Question: What appears to be the issue?
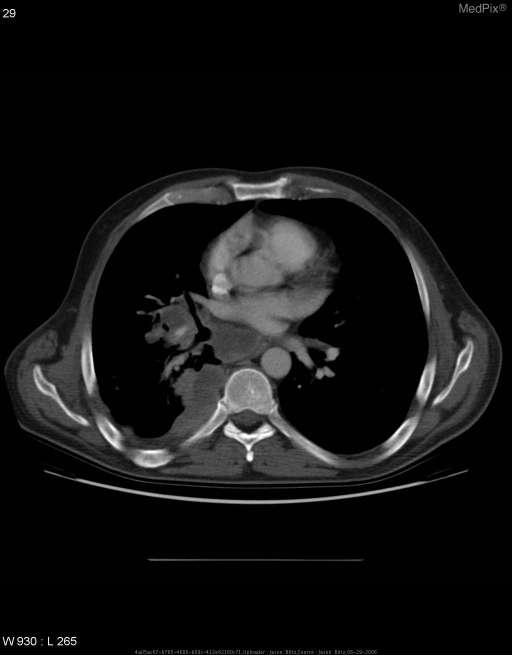
Answer: The findings suggest Chest and abdominal CT on 13 April 2006 revealed the following in comparison with an August 2004 chest and abdominal CT:
  •  Progression of right hilar adenopathy and enlargement of the pleural-based soft tissue mass along the posteromedial aspect of the right lower lobe.
  •  Pulmonary parenchyma demonstrates enlargement of multiple
right lower lobe pulmonary nodules.
  •   The pancreas, spleen, adrenal glands, and kidneys are normal.
  •   Soft tissue in the bilateral gluteal regions are normal.

Chest and abdomal CT on 16 August 2006 after 4 months of chemotherapy and radiation revealed the following in comparison with the 13 April 2006 study:
  •   Subcarinal lymphadenopathy is demonstrated and increased from previous study.
  •   Associated rib destruction is demonstrated.
  •   Associated endobronchial narrowing is demonstrated extending to the right lower lobe.
  •   No pulmonary nodules are seen in the left lung.
  •   Interval development of bilateral adrenal masses.
  •   Soft tissue masses are demonstrated within the mesentery.
  •   Interval development of right gluteal mass. 16 August Chest CT demonstrating decreased right pulmonary arterial flow due to compression from cancerous tissue.. The patient might have a history of Chief complaint:

47 y/o male presented in Nov 2005 with pain in right anterior thigh.  X-ray revealed a mass in the femur and adjacent soft tissue.  Partial surgical resection of mass revealed adenocarcinoma.  Subsequent PET scan indicated increased uptake at several locations in the right lung.

Patient had a history of pulmonary nodules dating to 2003/2004.  However a PET conducted in August of 2004 was negative except for minimal uptake in one pulmonary nodule.  Serial X-rays showed no changes in these nodules through mid 2005.

Patient was diagnosed with metastatic adenocarcinoma of the right lung and referred to oncology for radiation and chemotherapy.

PMX:
  •  Nephrolithiasis
  •  Hyperlipidemia

PSHX:
  •  Right neck lymph node resection (benign) at 22 yo
  •  Cholestectomy in 2004

SocHx:
  •  >1PPD for 20 years
  •  No ETOH

FMHX:
  •  Sister (smoker) died of lung cancer in 1979
  •  Sister (non-smoker) died of lunger cancer at 40 yo
  •  Sister (non-smoker) died of lung cancer at 62 yo
  •  Brother (smoker) diagnosed with head and neck cancer 2006

Meds:
  •  Percocet

Allergies:
  •  Aspirin - upset stomach.